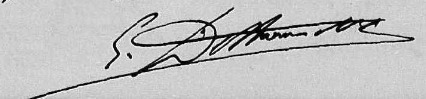
Signature of: léopold de koninck